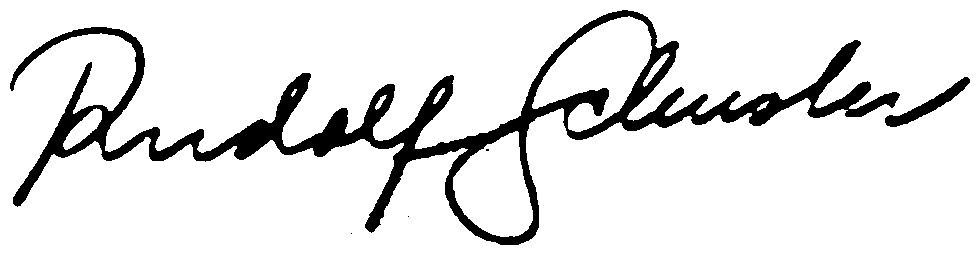
Signature of: rudolf schuster